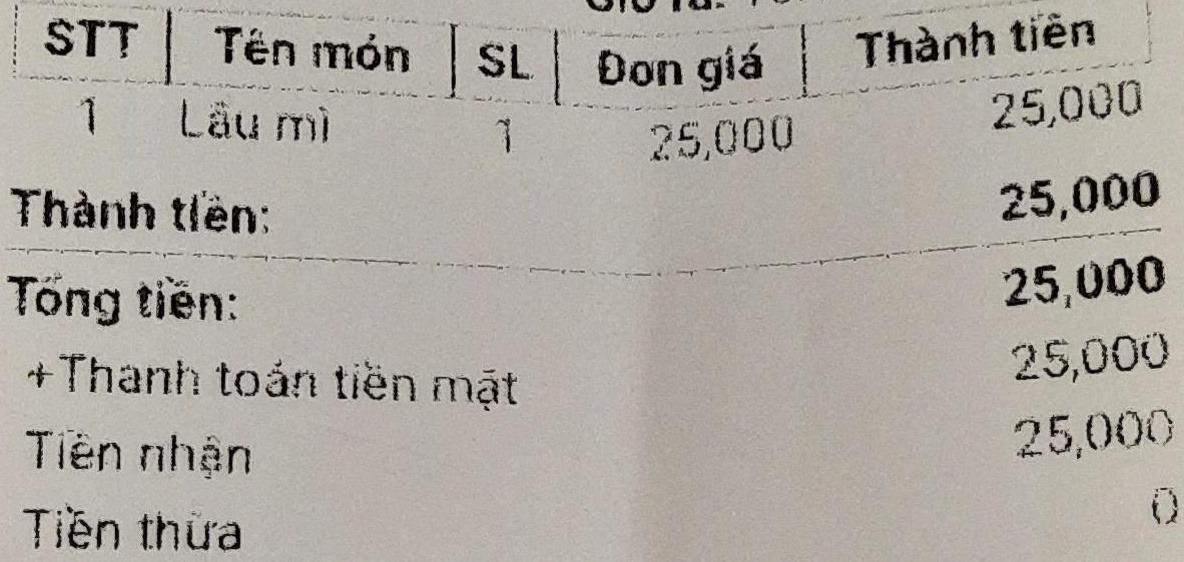
<table>
<tr>
<th>STT</th>
<th>Tên món</th>
<th>SL</th>
<th>Đơn giá</th>
<th>Thành tiền</th>
</tr>
<tr>
<td>1</td>
<td>Lẩu mì</td>
<td>1</td>
<td>25,000</td>
<td>25,000</td>
</tr>
</table>

Thành tiền: 25,000
Tổng tiền: 25,000
+ Thanh toán tiền mặt 25,000
Tiền nhận 25,000
Tiền thừa 0